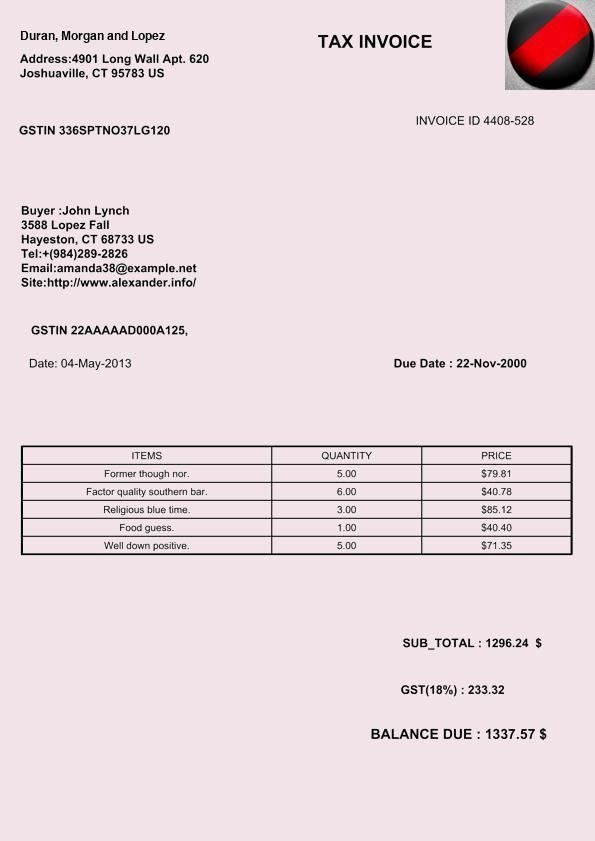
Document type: Invoice